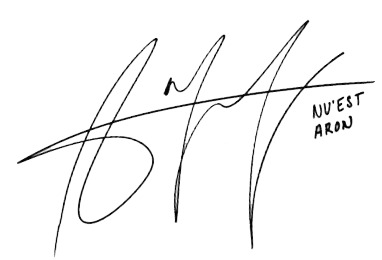
Signature of: aron